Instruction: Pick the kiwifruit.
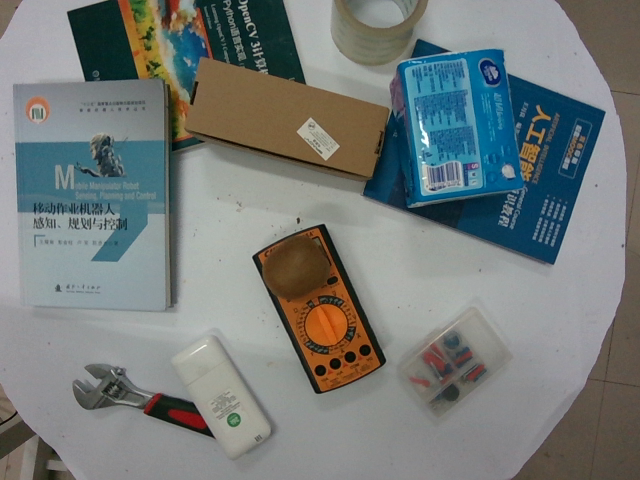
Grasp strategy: vertical